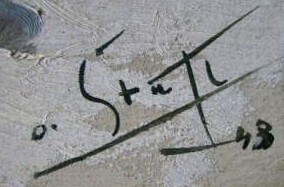
Signature of: otakar štáfl